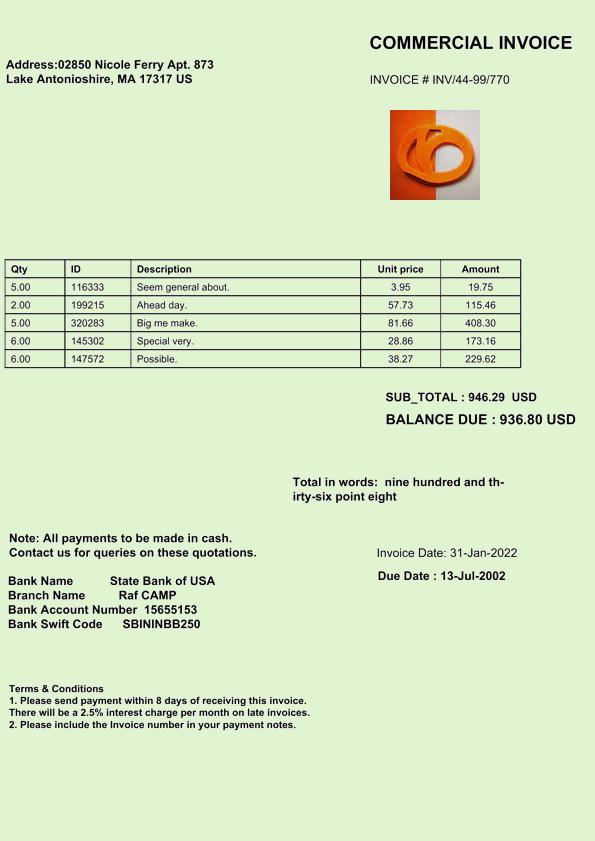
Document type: Invoice